Question: Describe the condition in detail:
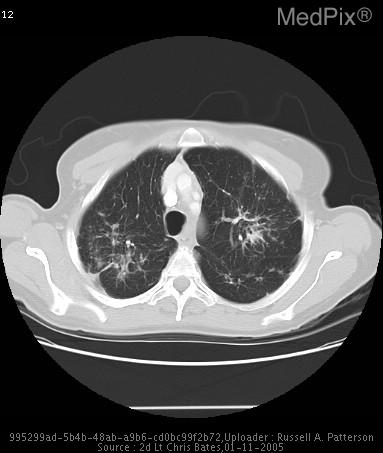
Answer: The disease is discussed as: Sarcoidosis is a granulomatous disorder of unknown etiology that can affect multiple systems; the presence of noncaseating granulomas in the involved organs is what characterizes it pathologically.  Sarcoidosis is estimated to have a prevalence of 10-20 per 100,000 and is 3-4 times more common in African Americans than Caucasians.  The most common target of sarcoidosis is the lungs, around 90% of all patients with sarcoidosis have lung involvement, resulting in the main symptoms including cough, dyspnea, chest pain, and the less common features include fatigue, weakness, malaise, fever, and weight loss.  Sarcoidosis, when in its extrapulmonary form, can result in a plethora of other complaints depending on the organ system affected.  But approximately 50% of those with sarcoidosis are asymptomatic at the time it is discovered.  The treatment for sarcoidosis is not straightforward.  It is typically agreed upon that treatment should begin if the patient is symptomatic, if lung function is deteriorating, or the radiological findings associated with sarcoidosis are worsening.  The current primary treatment is with daily oral corticosteroids.  The best dose is not known so a dose must be chosen by balancing the risk of adverse effects versus the benefits of therapy.  Treatment typically lasts between 6 to 12 months.